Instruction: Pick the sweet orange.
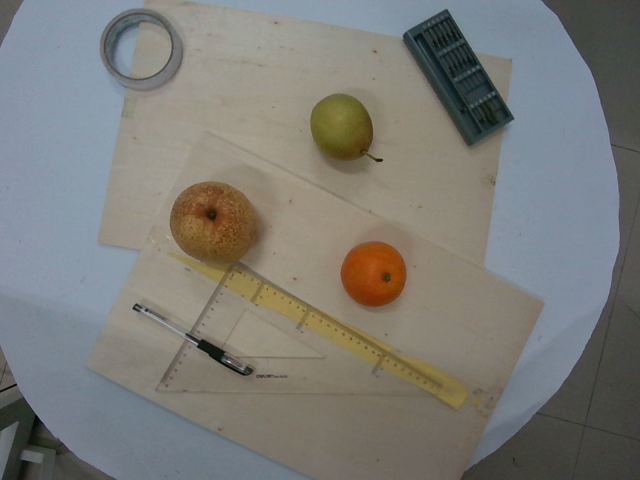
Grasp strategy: vertical